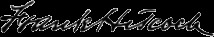
Signature of: frank hiscock